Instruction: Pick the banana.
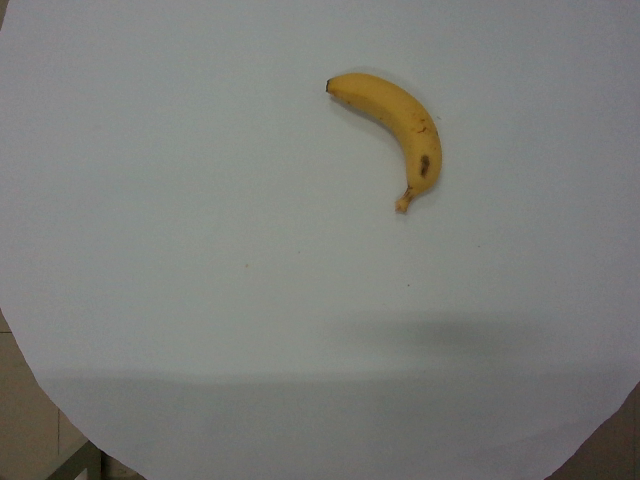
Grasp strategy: vertical